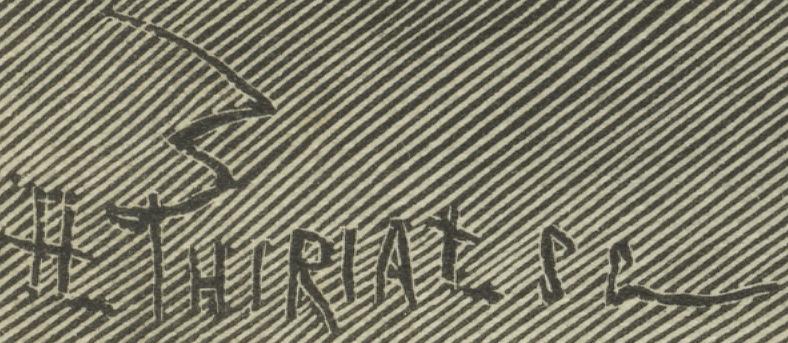
Signature of: henri thiriat